Question: Explain the disease:
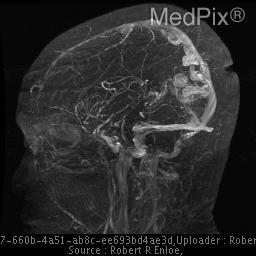
Answer: The disease is discussed as: ARTERIOVENOUS MALFORMATION (AVM)

Clinical Features:  AVMs are the most common symptomatic congenital vascular malformations.  The peak age at presentation is between 20 and 40.  Approximately 50% of patients with AVMs present with symptoms caused by hemorrhage (25% present with seizures).  The overall risk of hemorrhage from an AVM is estimated at 2% to 4% per year, cumulative.  98% of AVMs are solitary.  Multiple AVMs outside the setting of vascular neurocutaneous disorders such as Rendu-Osler-Weber and Wyburn-Mason syndromes are extremely uncommon.

Pathology:  AVMs are complex networks of abnormal vascular channels that consist of dilated arterial feeder(s) and draining veins, without intervening capillaries.  These vessels often demonstrate flow-induced angiopathic changes secondary to endothelial hyperplasia (flow-related” aneurysms in 10 - 20%).  AVMs may contain gliotic brain and hemorrhagic residua.  Atrophy of otherwise normal adjacent brain results from chronic regional arterial hypoperfusion and venous hypertension, as the AVMs steal vascular supply from adjacent brain tissue.

Imaging:  Intracranial AVMs are subdivided into parenchymal (pial or within the brain), and dural (outside the brain).  A mixed type occurs when a parenchymal AVM recruits dural vascular supply.  85% of AVMs are supratentorial.  On cerebral angiography an AVM appears as a tightly packed mass of enlarged feeding arteries that supply a central nidus, a plexiform web of small vessels.  One or more dilated veins drain the AVM nidus.  The main goals of the diagnostic imaging workup are to delineate the size of the AVM,  the eloquence of adjacent brain, and the pattern of venous drainage.  These 3 characteristics are used to determine the long-term risk of an untreated AVM, as the table below explains.

Table 1.  Spetzler AVM Grading System
Graded feature	             Points assigned
  Size
      Small (<3 cm)				1
      Medium (3-6 cm)			2
      Large (>6cm)				3

Eloquence of adjacent brain
      Noneloquent                		0
      Eloquent					1

Venous drainage
      Superficial only			        0
      Deep					        1

========================================

Spetzler grades range from 1 to 5.  A separate grade 6 is reserved for inoperable lesions.  Prospective studies have confirmed the accuracy and utility of the Spetzler grade in guiding patient management and estimating postoperative neurologic complications.